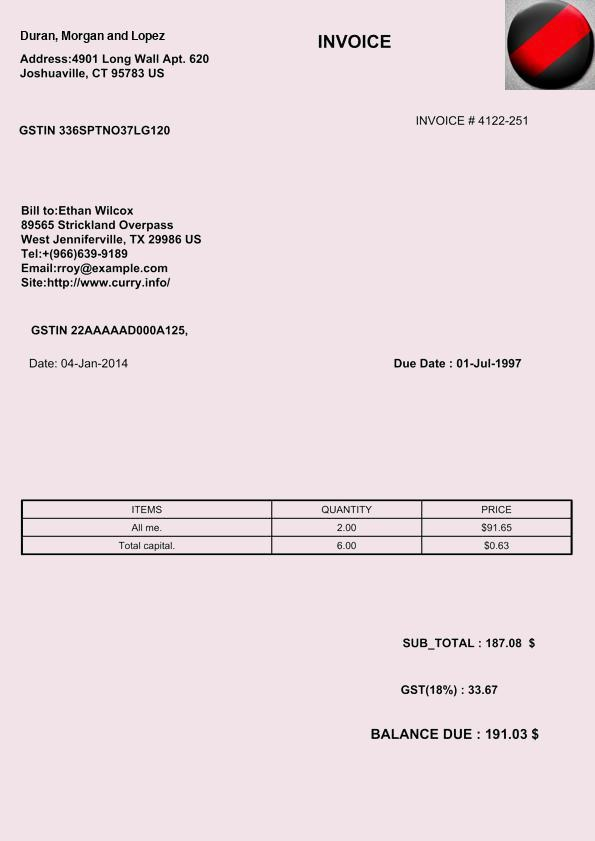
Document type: Invoice